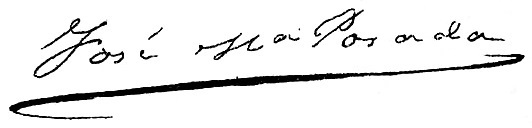
Signature of: josé maría posada